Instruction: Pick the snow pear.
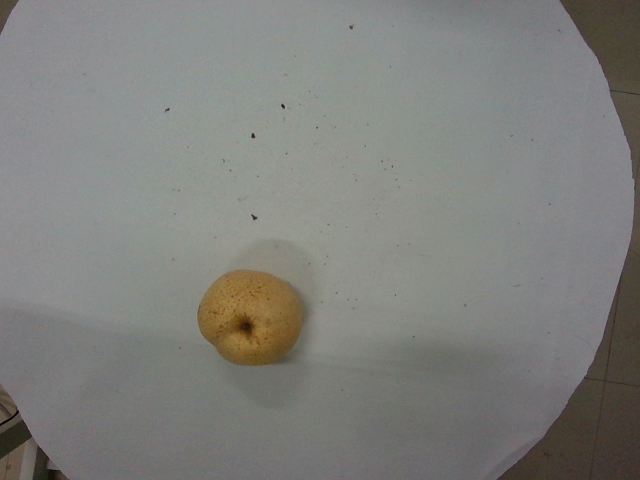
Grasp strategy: vertical